Question: What is the main concern?
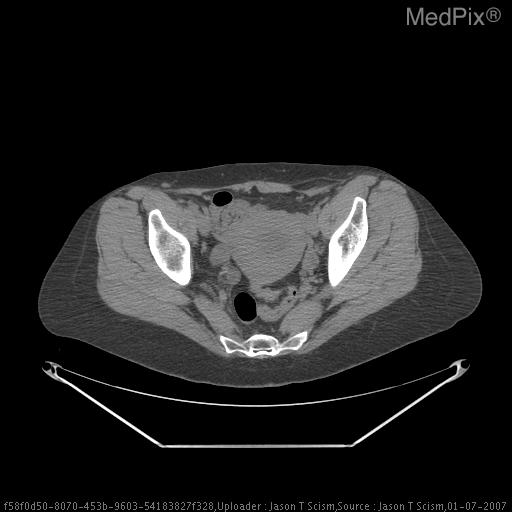
Answer: The findings suggest Normal pelvic ultrasound.

PET/CT - right hydronephrosis with abnormal pelvic uptake in region of uterus. No pathologic up-take seen in region of local lymph nodes.

Fluoroscopic images obtained during a right percutaneous nephrostomy tube placement showed right sided hydronephrosis and high-grade stricture of distal right ureter.  Stricture was dilated using balloon angioplasty technique, and a nephroureteral stent (NUS) was placed.. CT showing right sided hydronephrosis without obvious plevic abnormality.. The patient might have a history of Patient is a 42 y/o G5 P4014 woman who had not had cervical cancer screening for several years. Patient developed right sided pelvic pain and presented to a local Emergency Department, where she was initially felt to have an enlarged uterus and symptomatic fibroids.
She was referred to a local primary care physician for a Pap Smear..